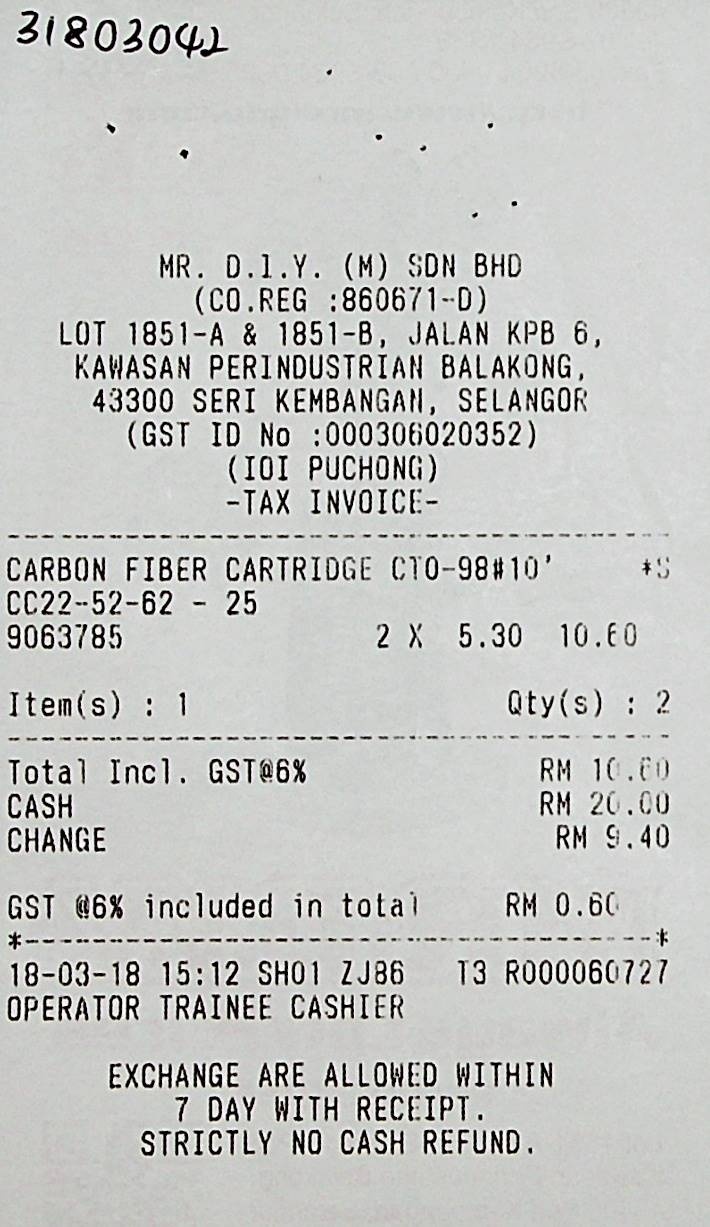
MR. D.I.Y. (M) SDN BHD
(CO. REG :860671-D)
LOT 1851-A & 1851-B, JALAN KPB 6 ,
KAWASAN PERINDUSTRIAN BALAKONG ,
43300 SERI KEMBANGAN, SELANGOR
(GST ID NO :000306020352)
(IOI PUCHONG)
-TAX INVOICE-
CARBON FIBER CARTRIDGE CTO-98#10 '
*S
CC22-52-62 - 25
9063785
2 X 5.30
10.60
ITEM(S) : 1
QTY(S) : 2
TOTAL INCL . GST@6%
RM 10.60
CASH
RM 20.00
CHANGE
RM 9.40
GST @6% INCLUDED IN TOTAL
RM 0.60
18-03-18 15:12 SH01 ZJ86
T3 R000060727
OPERATOR TRAINEE CASHIER
EXCHANGE ARE ALLOWED WITHIN
7 DAY WITH RECEIPT .
STRICTLY NO CASH REFUND .